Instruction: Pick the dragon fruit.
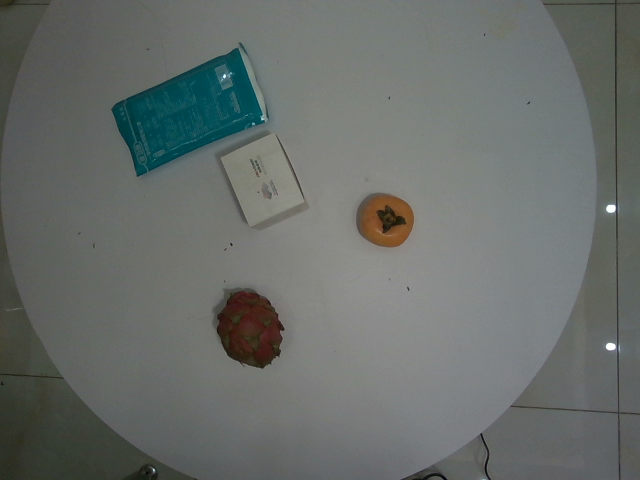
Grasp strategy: vertical